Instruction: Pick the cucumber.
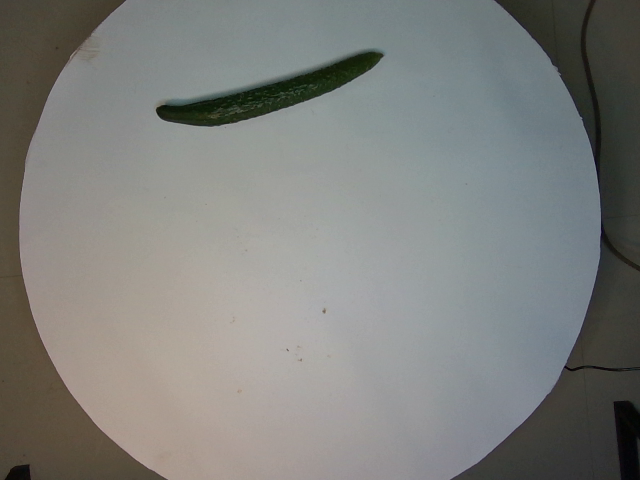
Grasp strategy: vertical